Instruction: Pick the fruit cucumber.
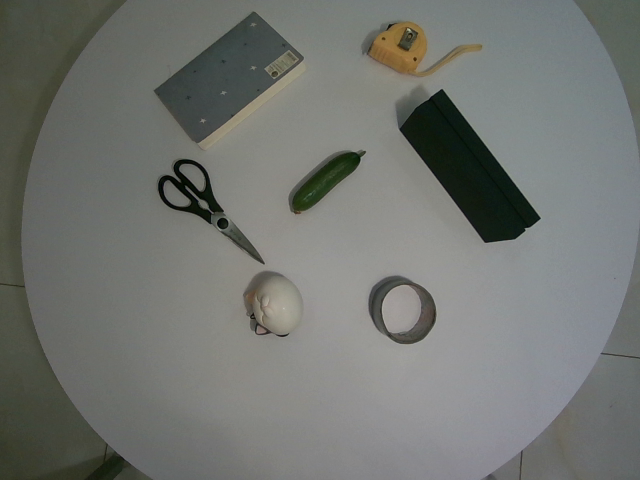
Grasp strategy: vertical